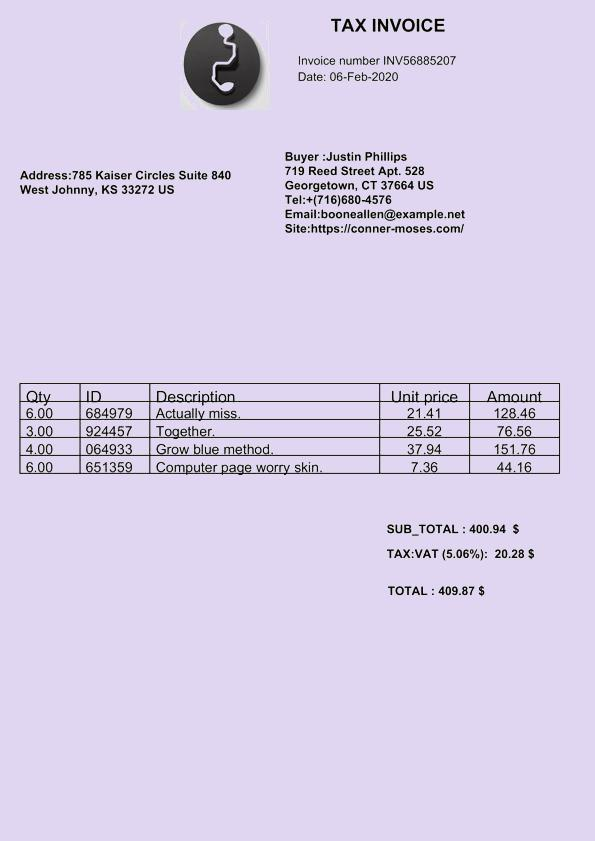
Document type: Invoice